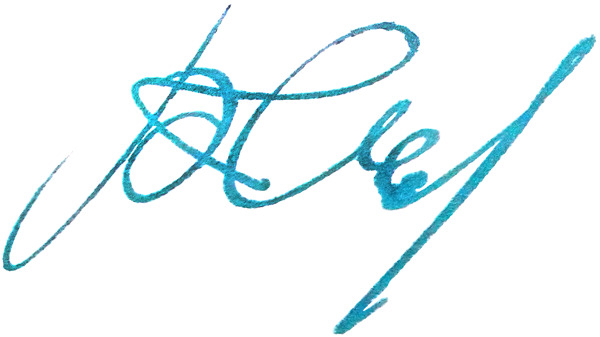
Signature of: q53911604